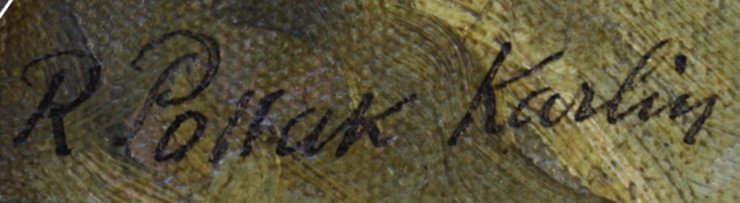
Signature of: richard pollak karlín